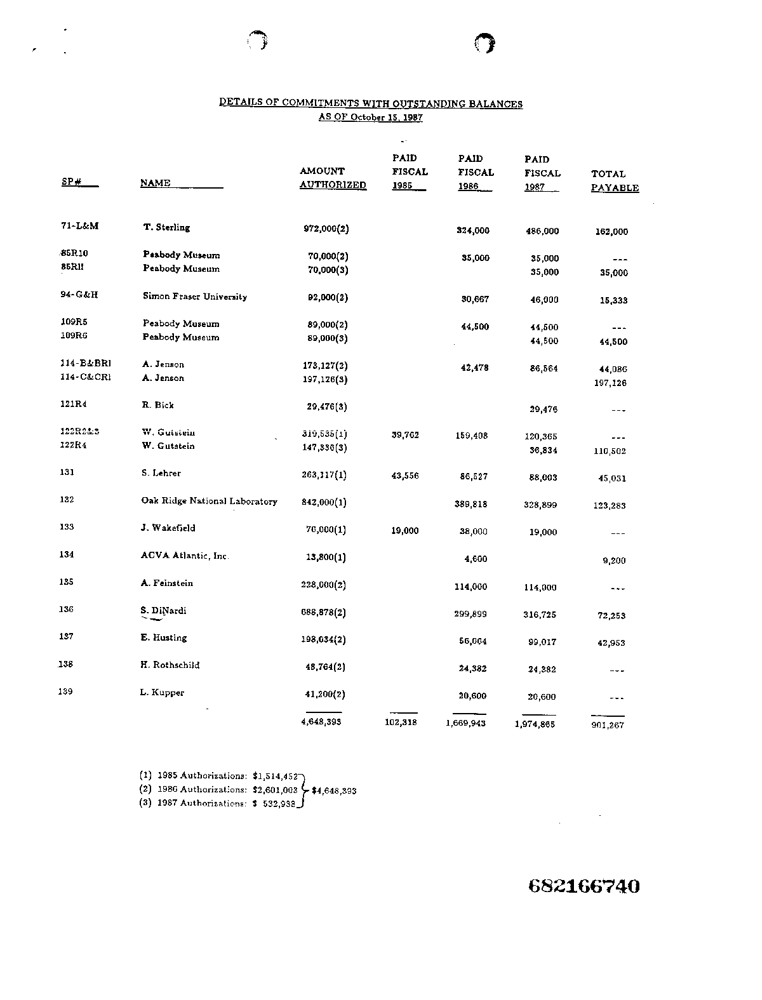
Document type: Invoice